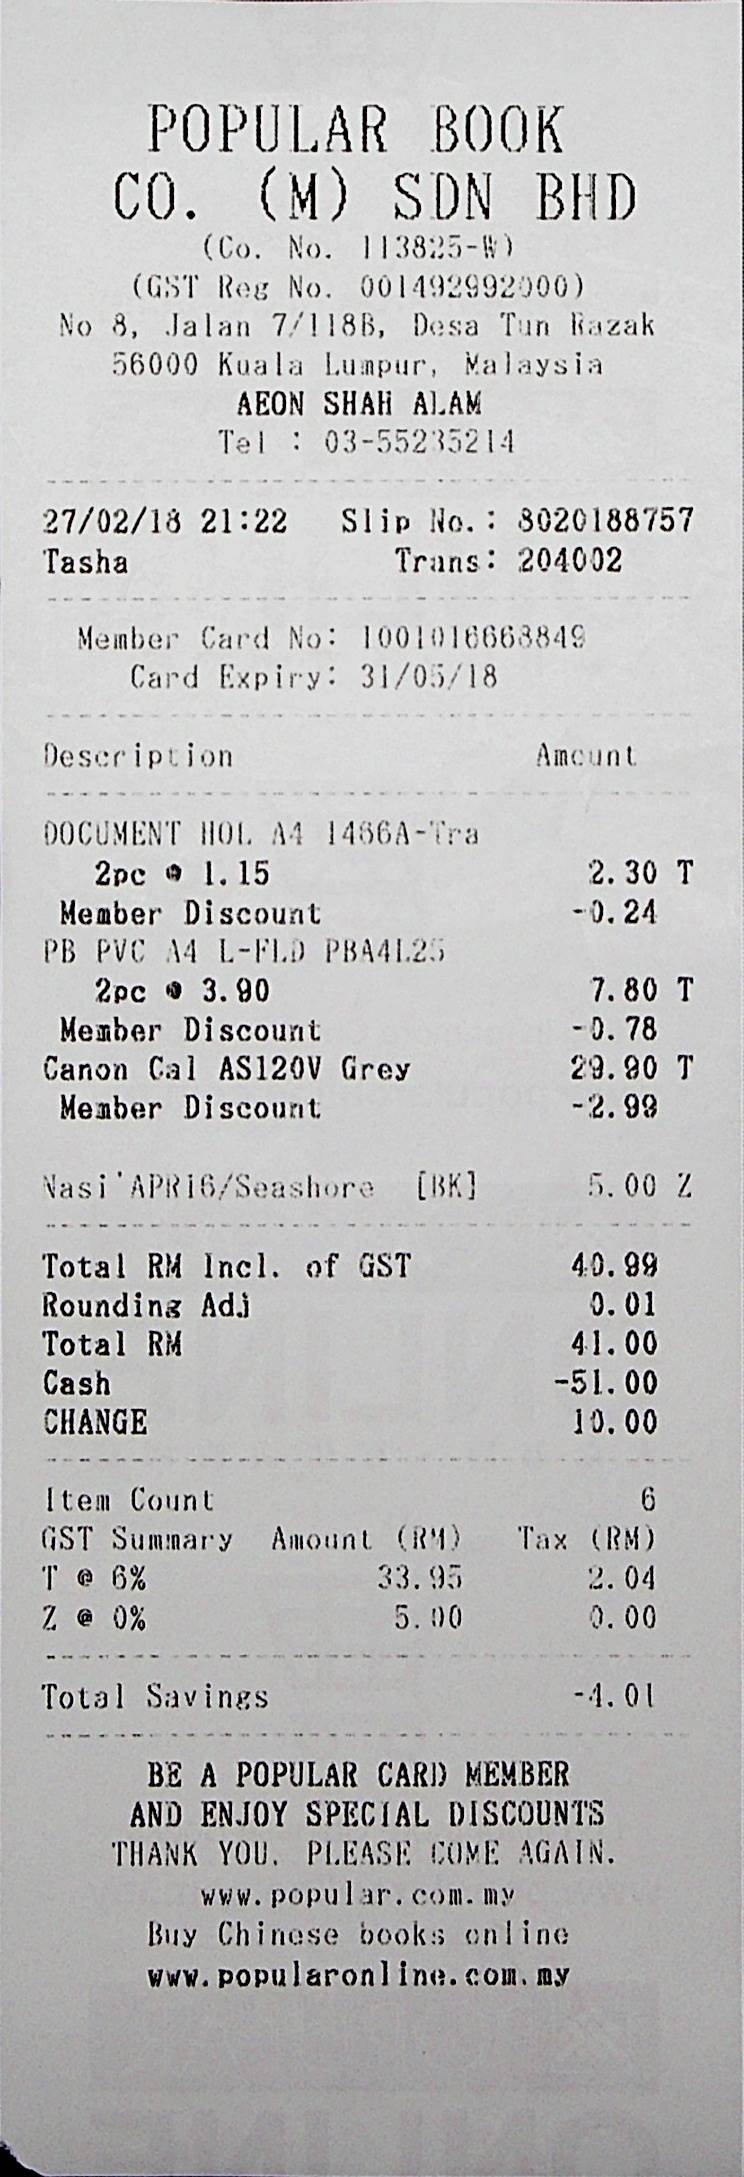
POPULAR BOOK
CO. (M) SDN BHD
(CO. NO. 113825-W)
(GST REG NO. 001492992000)
NO 8, JALAN 7/118B, DESA TUN RAZAK
56000 KUALA LUMPUR, MALAYSIA
AEON SHAH ALAM
TEL : 03-55235214
27/02/18 21:22
TASHA
SLIP NO. : 8020188757
TRANS : 204002
MEMBER CARD NO : 1001016668849
CARD EXPIRY : 31/05/18
DESCRIPTION
AMOUNT
DOCUMENT HOL A4 1466A-TRA
2PC @ 1.15
MEMBER DISCOUNT
PB PVC A4 L-FLD PBA4L25
2PC @ 3.90
MEMBER DISCOUNT
CANON CAL AS120V GREY
MEMBER DISCOUNT
NASI'APR16/SEASHORE
[BK]
2.30 T
-0.24
7.80 T
-0.78
29.90 T
-2.99
5.00 Z
TOTAL RM INCL OF GST
ROUNDING ADJ
TOTAL RM
CASH
CHANGE
40.99
0.01
41.00
-51.00
10.00
ITEM COUNT
GST SUMMARY
T @ 6%
Z @ 0%
AMOUNT (RM)
33.95
5.00
6
TAX (RM)
2.04
0.00
TOTAL SAVINGS
-4.01
BE A POPULAR CARD MEMBER
AND ENJOY SPECIAL DISCOUNTS
THANK YOU. PLEASE COME AGAIN.
WWW.POPULAR.COM.MY
BUY CHINESE BOOKS ONLINE
WWW.POPULARONLINE.COM.MY